Question: What could the diagnosis suggest?
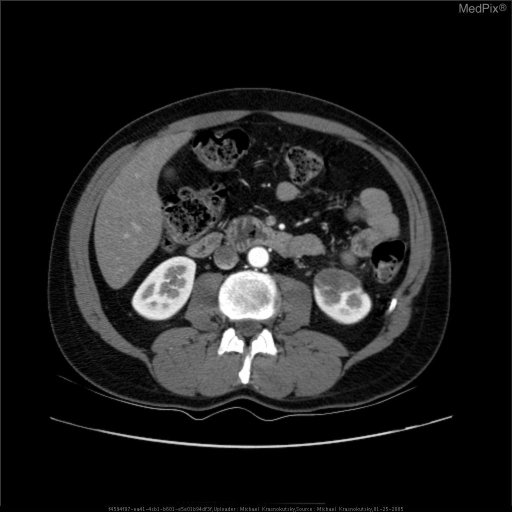
Answer: The possible diagnosis includes Infarct
Infection.